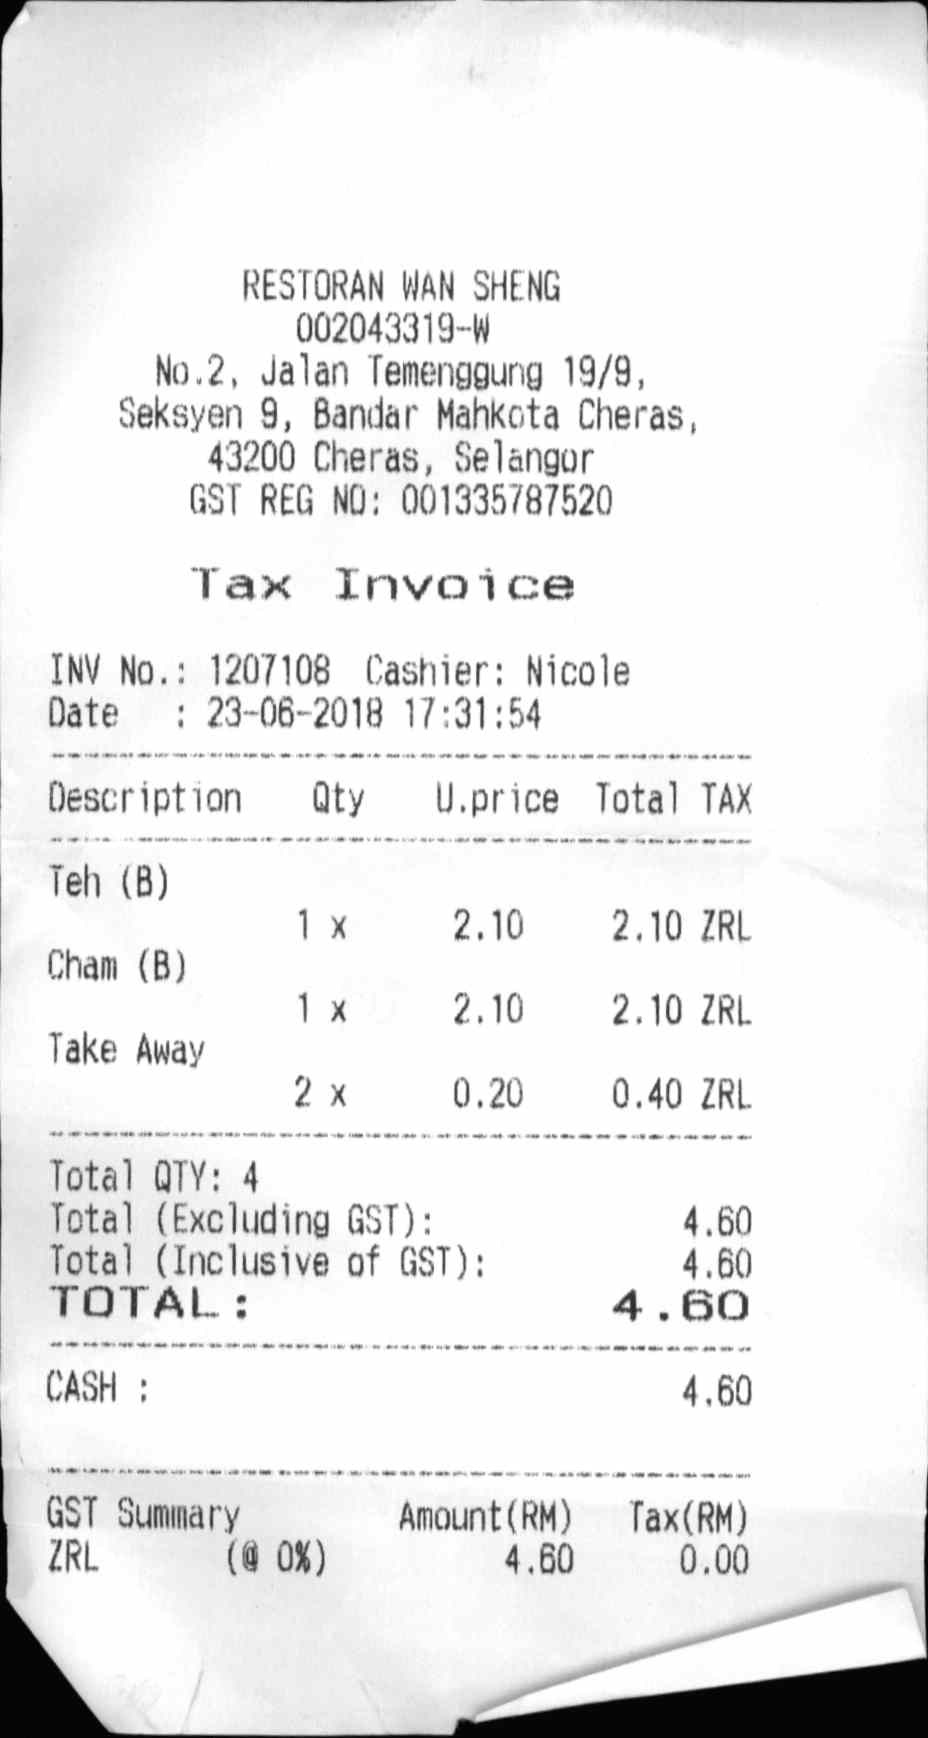
RESTORAN WAN SHENG
002043319-W
NO.2, JALAN TEMENGGUNG 19/9,
SEKSYEN 9, BANDAR MAHKOTA CHERAS,
43200 CHERAS, SELANGOR
GST REG NO: 001335787520
TAX INVOICE
INV NO.: 1207108
CASHIER: NICOLE
DATE
: 23-06-2018 17:31:54
DESCRIPTION
QTY
U.PRICE
TOTAL TAX
TEH (B)
1 X
2.10
2.10 ZRL
CHAM (B)
1 X
2.10
2.10 ZRL
TAKE AWAY
2 X
0.20
0.40 ZRL
TOTAL QTY: 4
TOTAL (EXCLUDING GST):
4.60
TOTAL (INCLUSIVE OF GST):
4.60
TOTAL:
4.60
CASH :
4.60
GST SUMMARY
AMOUNT(RM)
TAX(RM)
ZRL
(@ 0%)
4.60
0.00